Question: Explain the disease:
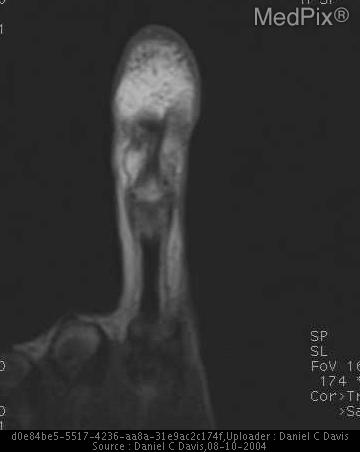
Answer: The disease is discussed as: Macrodystrophia Lipomatosa produces enlargement of a ray (or sometimes multiple rays in a single nerve distribution).  This overgrowth typically affects the more distal and volar aspects of the digit.  Typically there is overgrowth of the bones and subcutaneous fatty hypertrophy.  The enlarged ray is subject to premature osteoarthritis.  The nerve may be enlarged and there may be an associated fibrolipomatous hamartoma.   The hand is more commonly involved than the foot.  This presents at birth but the growth may accelerate during the prepubescent years.  Growth stops at puberty.  It is non-inheritable.

The differential of an enlarged digit includes:  neurofibromatosis type II (NF II), macrodactyly, juvenile rheumatoid arthritis, hemangioma, and osteoid osteoma.  NF II typically has other findings of NF II and a lack of subcutaneous fatty hypertrophy while macrodactyly has an increase in all bony and soft tissue elements of the ray but lack of metacarpal/metatarsal involvement.